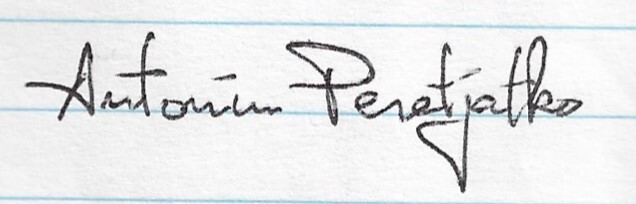
Signature of: antonin peretjatko